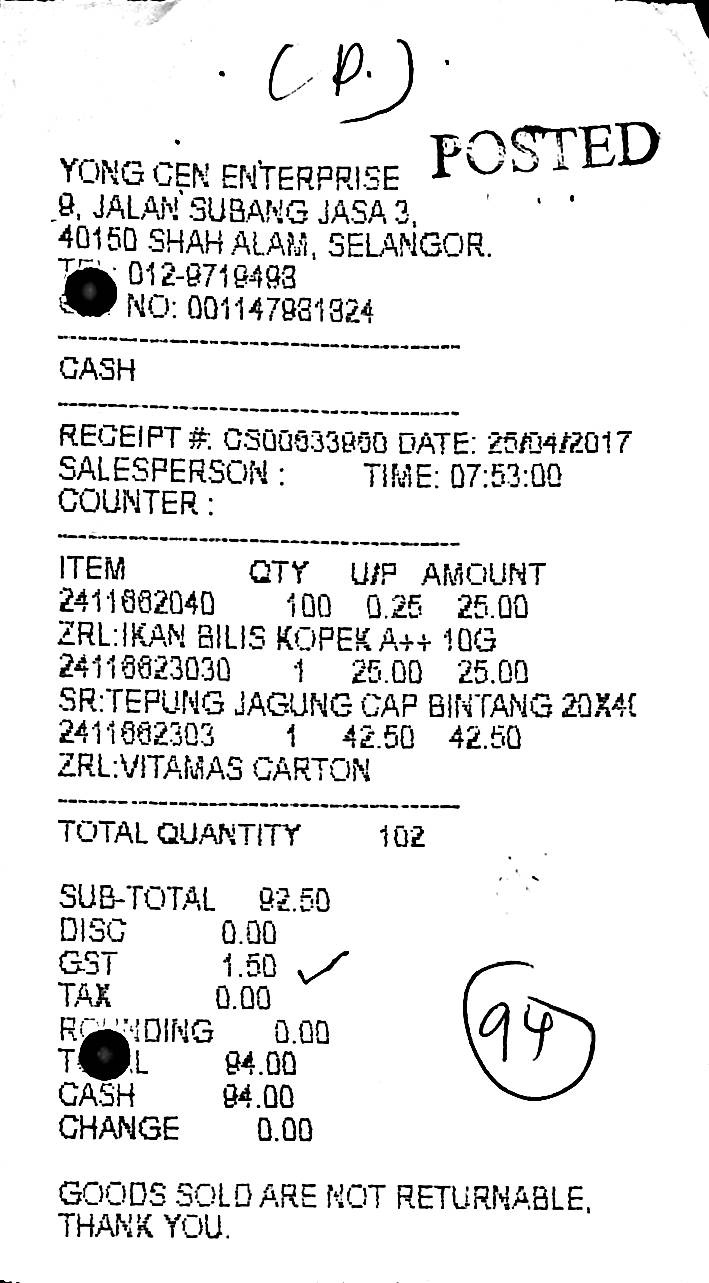
YONG CEN ENTERPRISE
9, JALAN SUBANG JASA 3,
40150 SHAH ALAM, SELANGOR.
TEL: 012-9719498
GST NO: 001147981824
CASH
RECEIPT # CS00633950 DATE: 25/04/2017
SALESPERSON :
TIME: 07:53:00
COUNTER :
ITEM
QTY
U/P
AMOUNT
2411662040
24116623030
2411662303
100
1
1
0.25
25.00
42.50
25.00
25.00
42.50
ZRL:IKAN BILIS KOPEK A++ 10G
SR:TEPUNG JAGUNG CAP BINTANG 20X4
ZRL:VITAMAS CARTON
TOTAL QUANTITY
102
SUB-TOTAL
DISC
GST
TAX
ROUNDING
T L
CASH
CHANGE
92.50
0.00
1.50
0.00
0.00
94.00
94.00
0.00
GOODS SOLD ARE NOT RETURNABLE,
THANK YOU.
POSTED